Question: What could the diagnosis suggest?
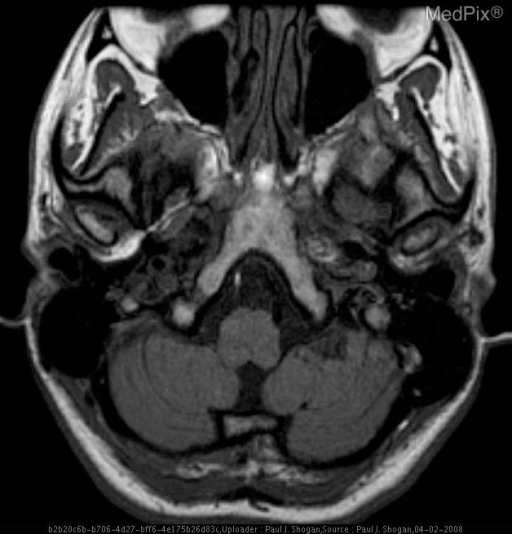
Answer: The possible diagnosis includes Dissection
Racemose Capillary Telangiectasia.